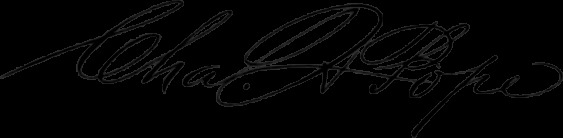
Signature of: charles alexander pope